Question: What was observed in the imaging?
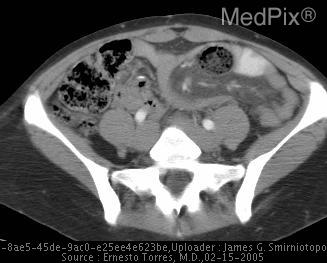
Answer: The imaging shows Early studies demonstrate an internal transmesenteric small bowel hernia without volvulus or ischemia.

Recent study demonstrate the "whirl" sign - indicating twisting of the bowel and, hence, volvulus.  No evidence of intestinal ischemia or necrosis on CT (no submucosal enhancement, bowel wall thickening, free fluid or pneumatosis intestinalis). Internal hernia.